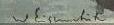
Signature of: willy eisenschitz